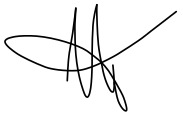
Signature of: anatoly chubais